Identify and extract the amount in words, amount in numbers, payee name, cheque date, and bank name from the image.
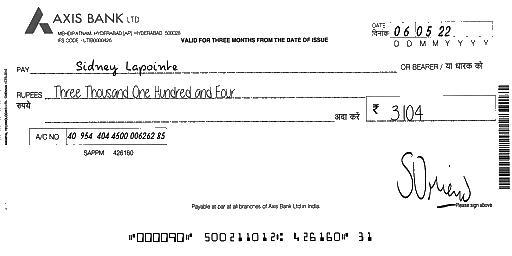
amt_in_words: Three Thousand One Hundred and Four
amt_in_figures: 3104
payee_name: Sidney Lapointe
bank_name: AXIS BANK
cheque_date: 06/05/22